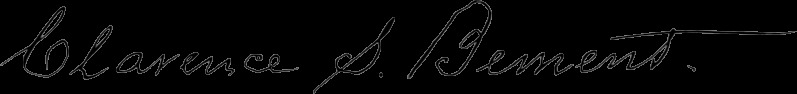
Signature of: clarence s bement